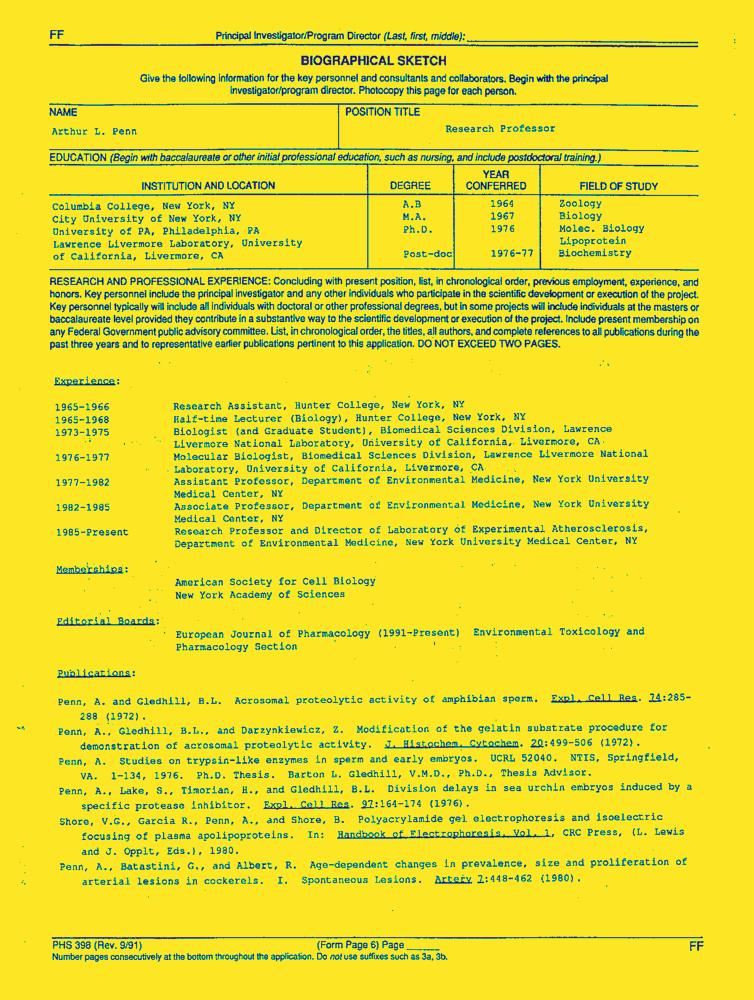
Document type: Resume-Doc